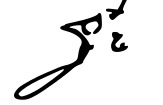
Signature of: gholamreza tajgardoon